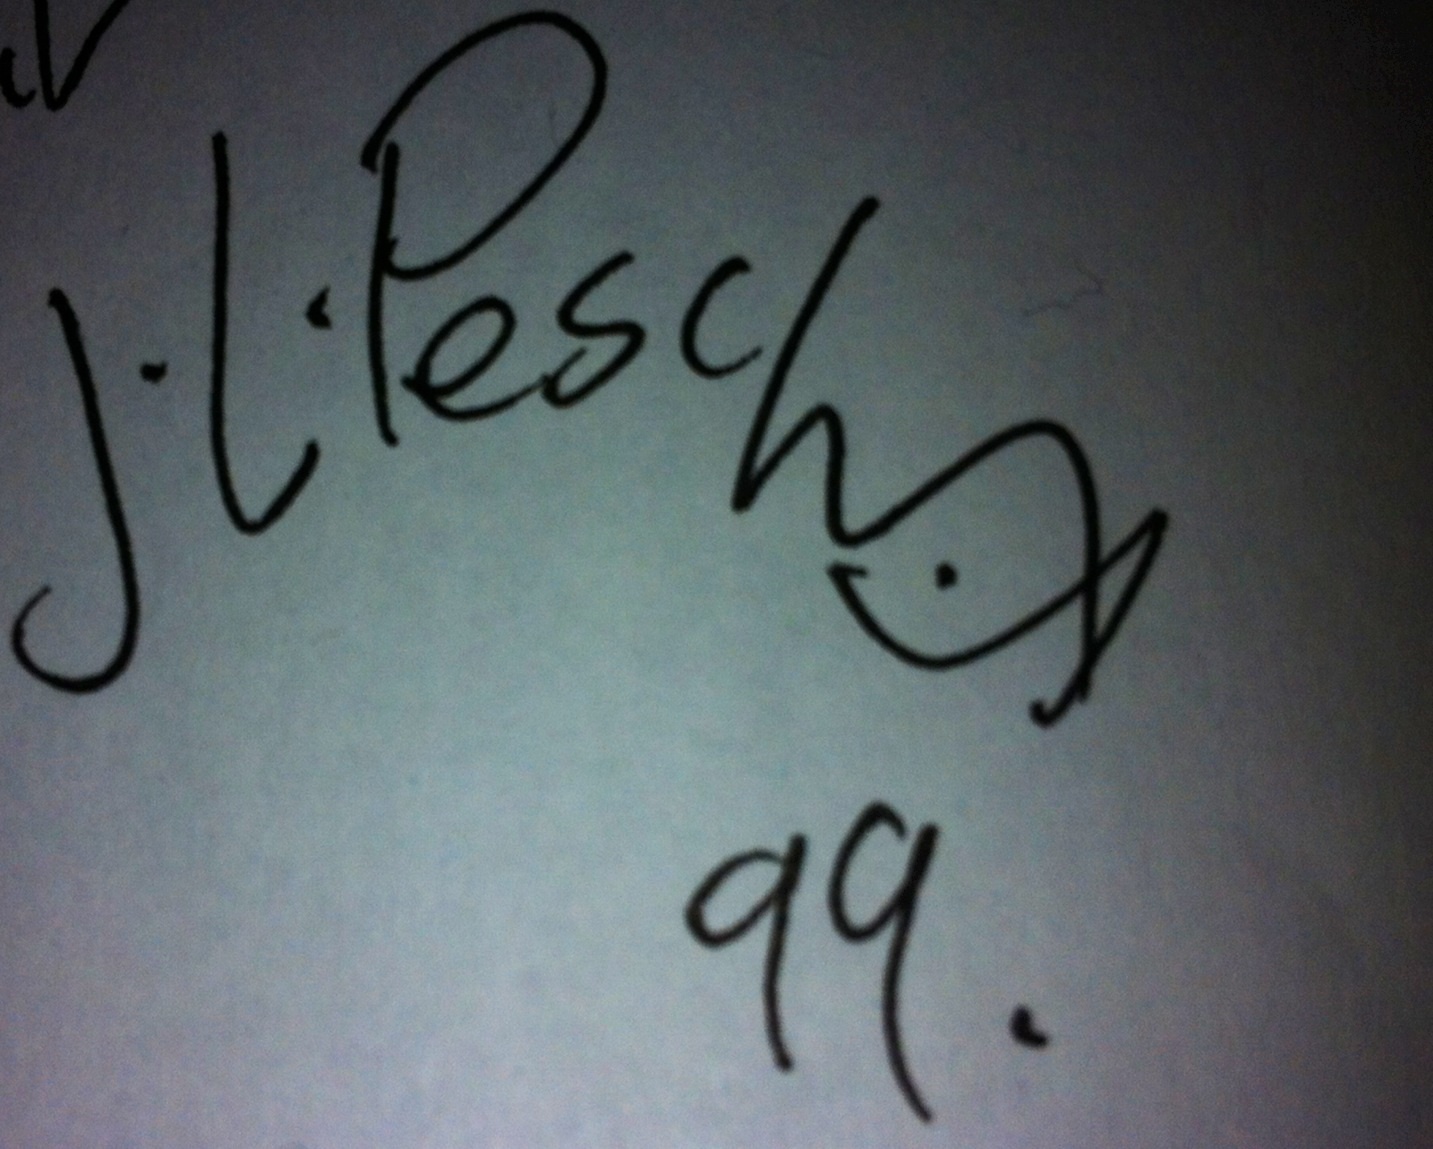
Signature of: jean louis pesch